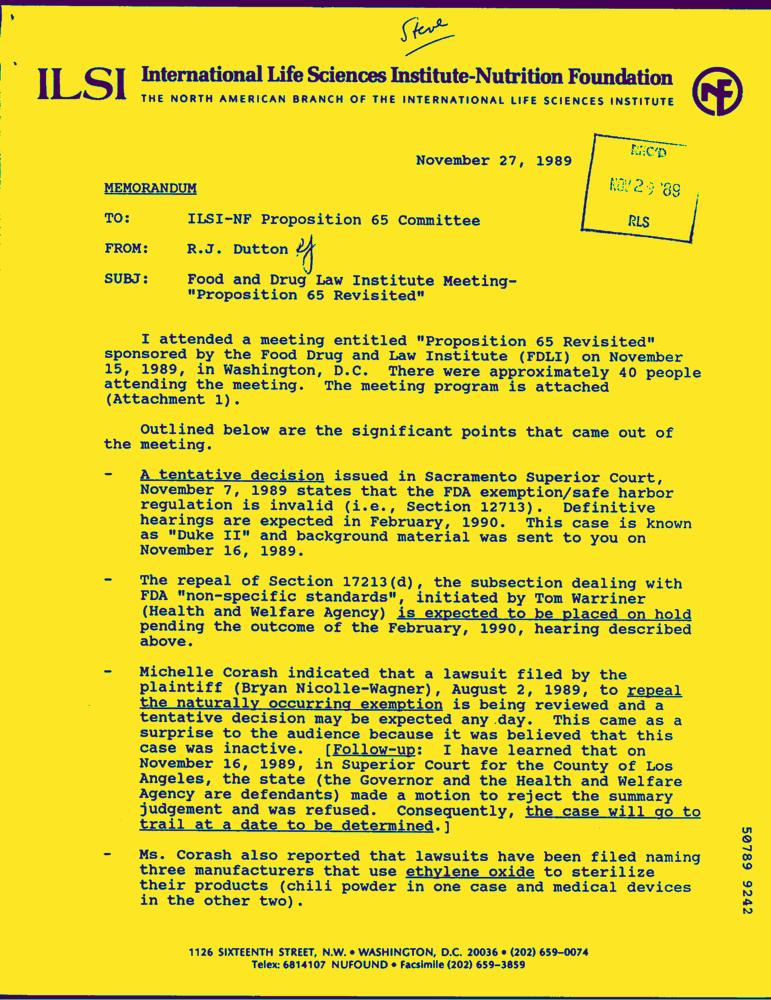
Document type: Letter-Doc